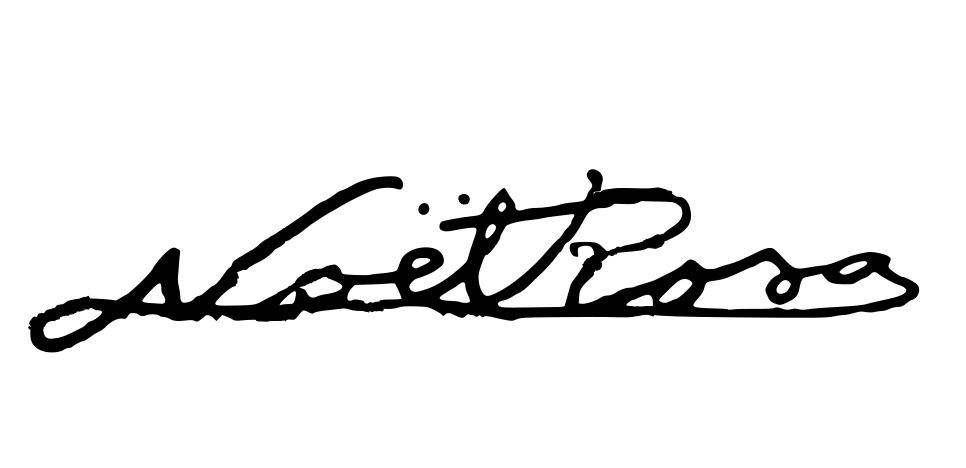
Signature of: noel rosa